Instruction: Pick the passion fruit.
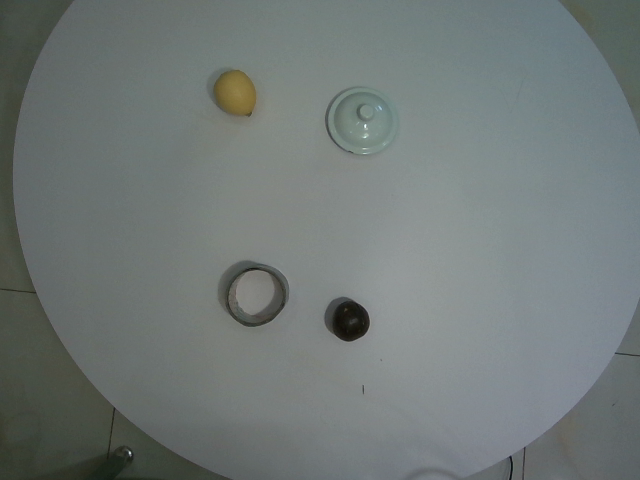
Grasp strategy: vertical